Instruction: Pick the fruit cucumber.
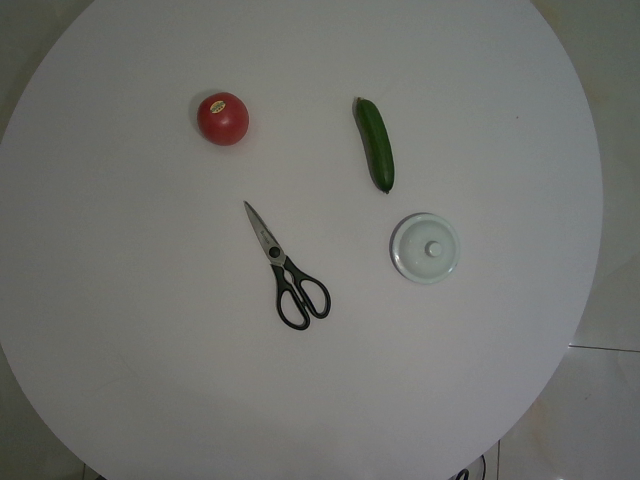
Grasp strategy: vertical